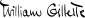
Signature of: william gillette